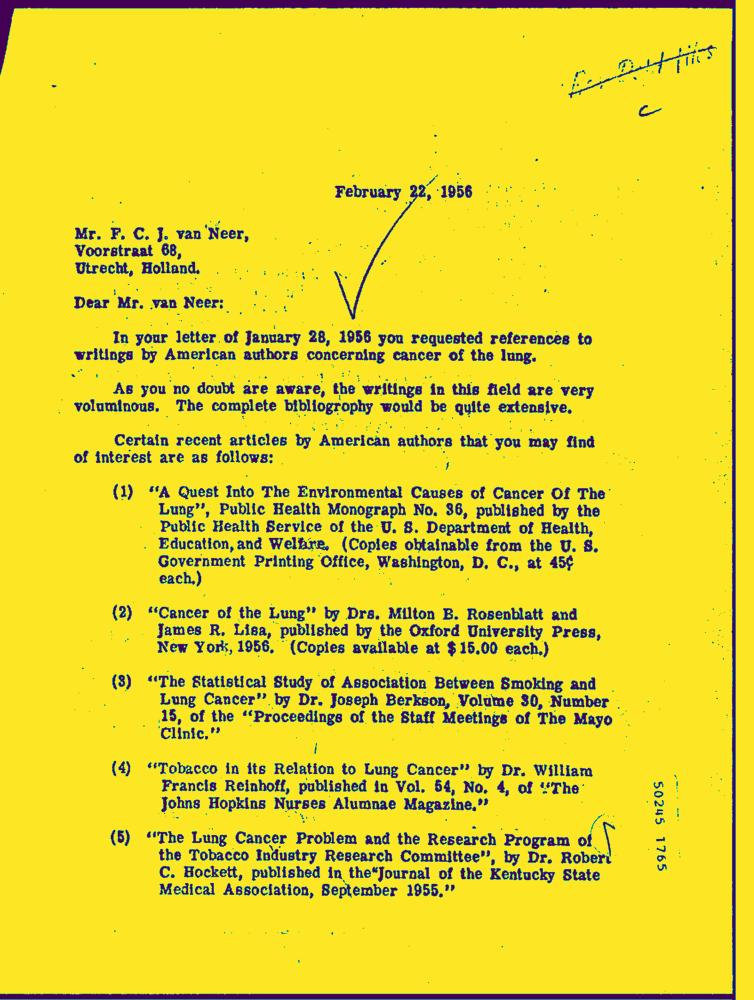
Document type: Letter-Doc